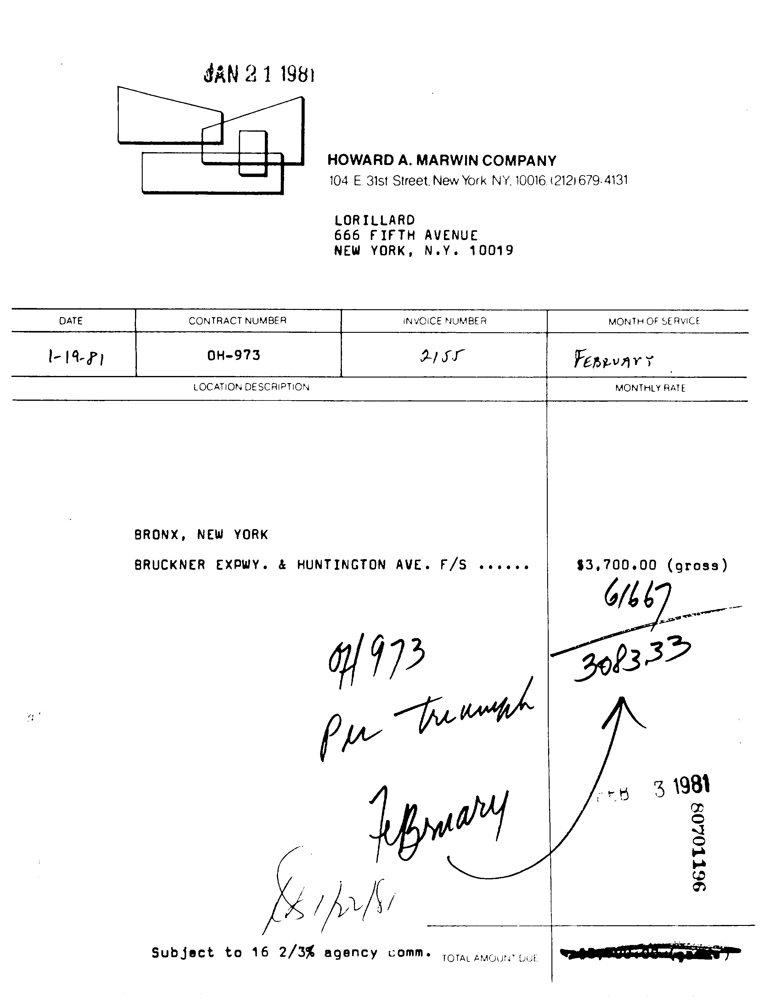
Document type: Invoice